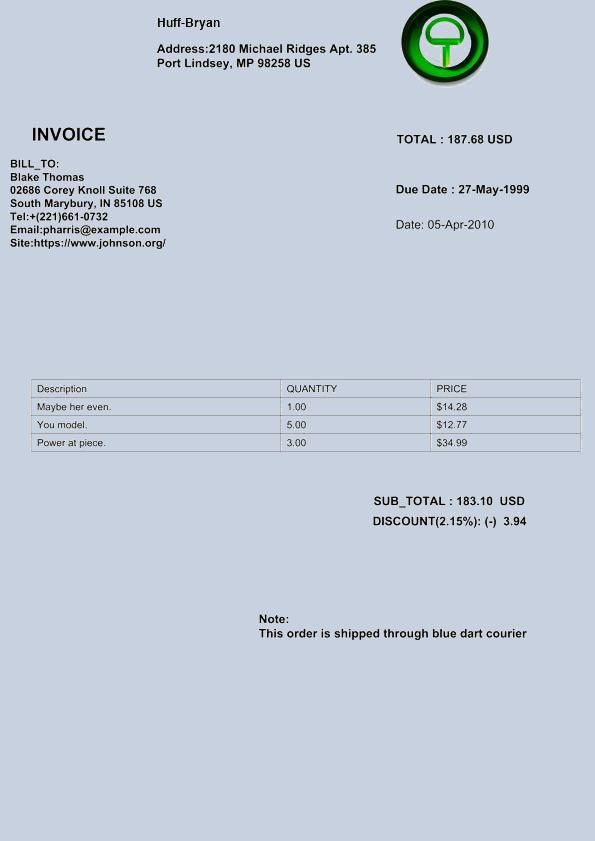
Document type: Invoice